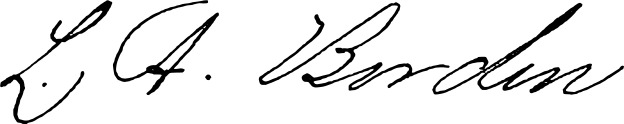
Signature of: lizzie borden